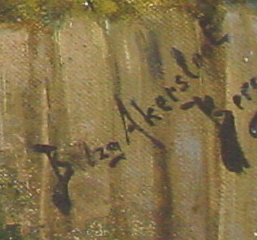
Signature of: betzy akersloot berg